Question: How does the patient history play a role?
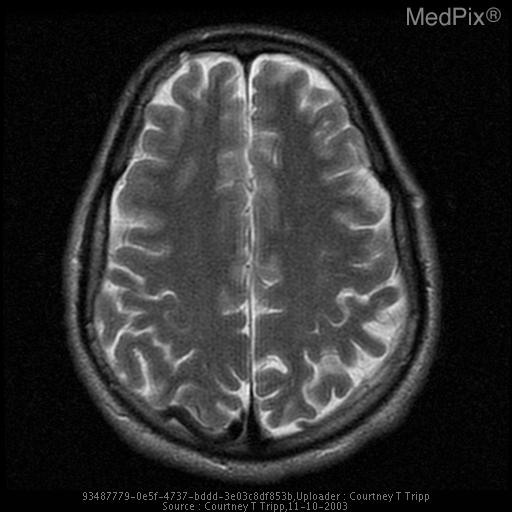
Answer: The patient's history of History: 21y.o. male s/p resection of upper back melanoma with clear margins, work up for possible metastatic melanoma to the brain prior to selection for an NIH study for melanoma vaccine. No symptomatic complaints.  This young individual underwent a brain MRI with contrast to determine possible melanoma metastatic lesions to the brain.  An incidental arteriovenous malformation was discovered on imaging. is key in understanding the case.